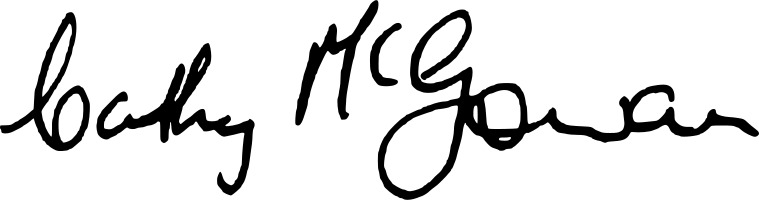
Signature of: cathy mcgowan